Please extract the written amount, numerical amount, recipient's name, date on the cheque, and the bank's name from the image.
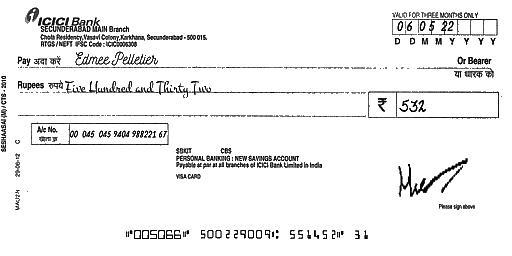
amt_in_words: Five Hundred and Thirty Two
amt_in_figures: 532
payee_name: Edmee Pelletier
bank_name: ICICI Bank
cheque_date: 06/05/22